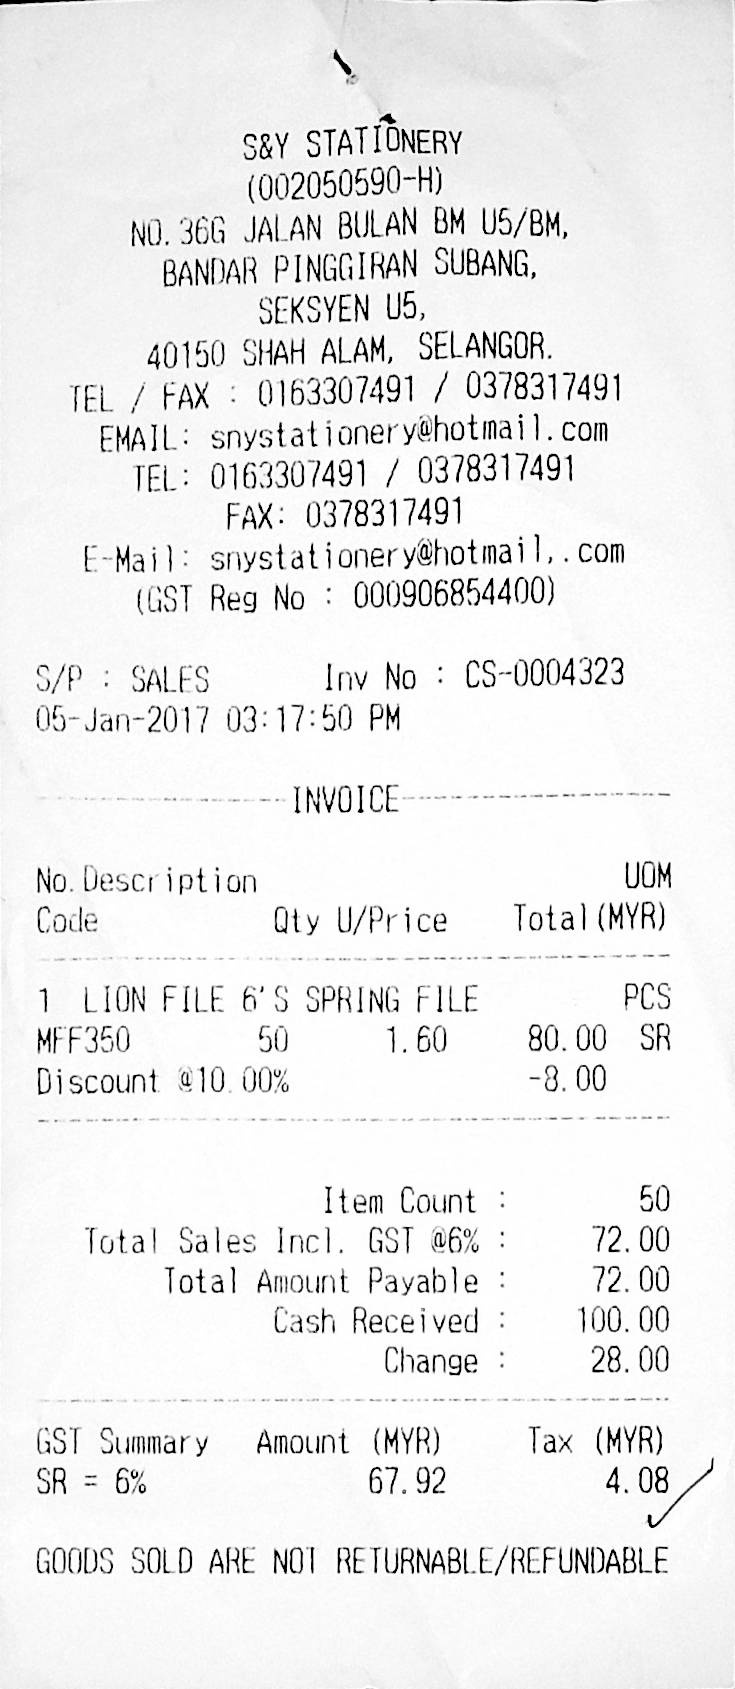
S&Y STATIONERY
(002050590-H)
NO.36G JALAN BULAN BM U5/BM,
BANDAR PINGGIRAN SUBANG,
SEKSYEN U5,
40150 SHAH ALAM, SELANGOR.
TEL / FAX : 0163307491 / 0378317491
EMAIL: SNYSTATIONERY@HOTMAIL.COM
TEL: 0163307491 / 0378317491
FAX: 0378317491
E-MAIL: SNYSTATIONERY@HOTMAIL,.COM
(GST REG NO : 000906854400)
S/P : SALES
INV NO : CS-0004323
05-JAN-2017 03:17:50 PM
INVOICE
NO. DESCRIPTION
UOM
CODE
QTY
U/PRICE
TOTAL(MYR)
1
LION FILE 6'S SPRING FILE
PCS
MFF350
50
1.60
80.00
SR
DISCOUNT @10.00%
-8.00
ITEM COUNT :
50
TOTAL SALES INCL. GST @6% :
72.00
TOTAL AMOUNT PAYABLE :
72.00
CASH RECEIVED :
100.00
CHANGE :
28.00
GST SUMMARY
AMOUNT (MYR)
TAX (MYR)
SR = 6%
67.92
4.08
GOODS SOLD ARE NOT RETURNABLE/REFUNDABLE